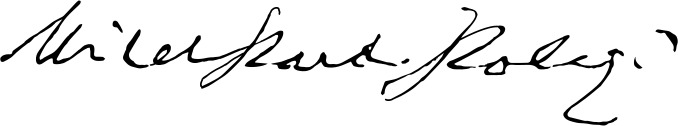
Signature of: mikel koliqi